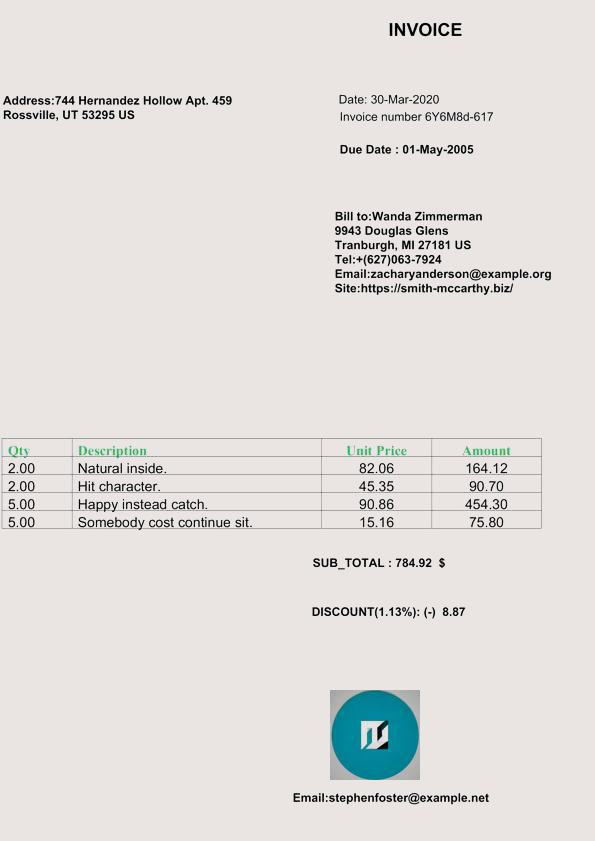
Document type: Invoice